Question: What are the imaging findings?
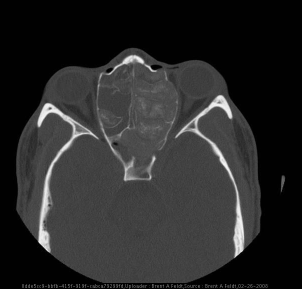
Answer: The imaging shows •  Image 1: Axial CT with expansion and opacification of frontal sinus, with marked thinning and disruption of bone comprising the inner table of the frontal bone
•  Image 2: Axial CT with expansion of ethmoid sinus, with disruption of bone comprising the left lamina papyracea
•  Image 3: Coronal CT with expansion of all paranasal sinuses, with extradural extension into the anterior cranial fossa and extraconal extension into the left orbit
•  Image 4: T1 MRI with heterogeneous signal in the frontal sinuses without changes to the frontal lobe of the brain
•  Image 5: T2 MRI with extradural expansion of heterogeneous mass into the anterior cranial fossa Expansion and opacification of ethmoid sinus, with disruption of bone comprising the left lamina papyrecea.